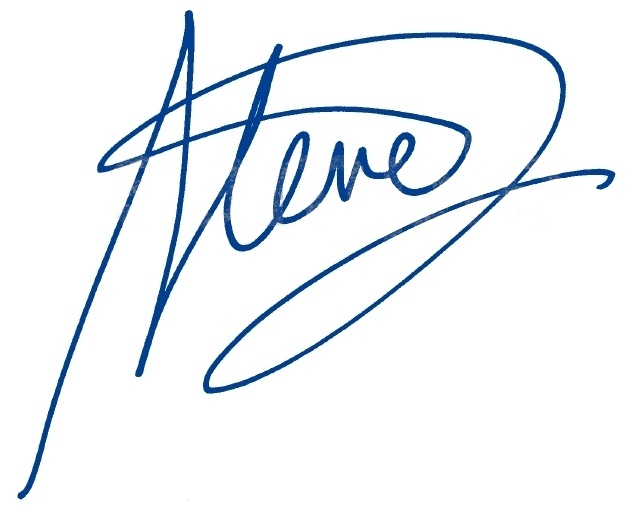
Signature of: steve kent